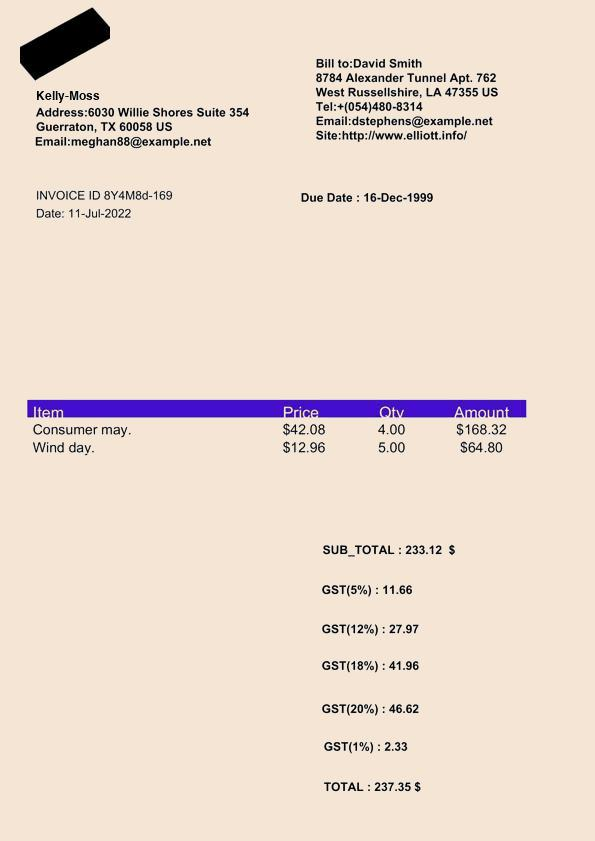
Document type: Invoice